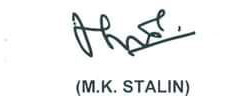
Signature of: m k stalin